Question: What appears to be the issue?
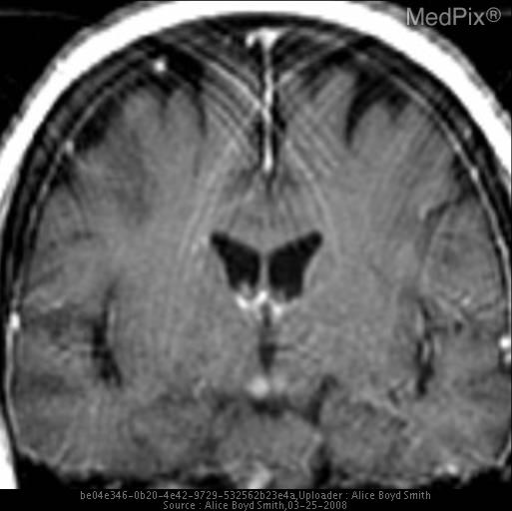
Answer: The findings suggest •  T2 hyperintensity within the both thalami
•  T2 hyperintensity of the periaqueductal grey matter
•  Enhancement of both mamillary bodies
•  Enhancement of the periaqueductal grey matter. Axial T2 FLAIR demonstrates hyperintensity in the bilateral thalami, and periaqueductal grey matter.  Post contrast imaging reveals enhancement in the periaqueductal grey matter, and bilateral mamillary bodies.. The patient might have a history of 52 year old woman with a history of breast cancer, on chemotherapy.  Poor oral intake and now stuporous..